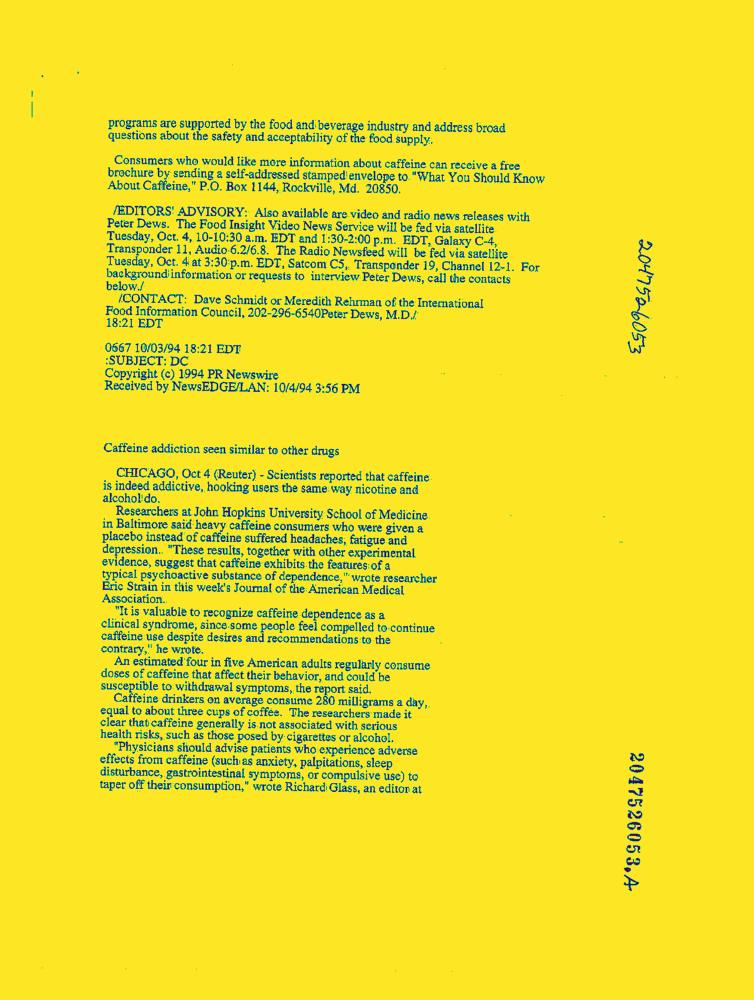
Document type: News-Article